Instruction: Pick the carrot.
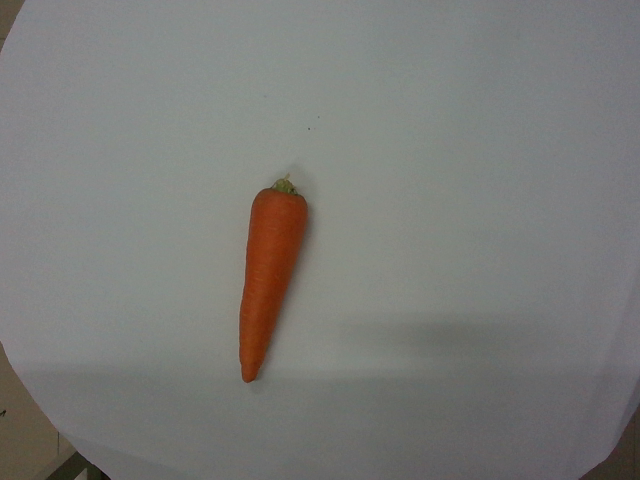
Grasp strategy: vertical